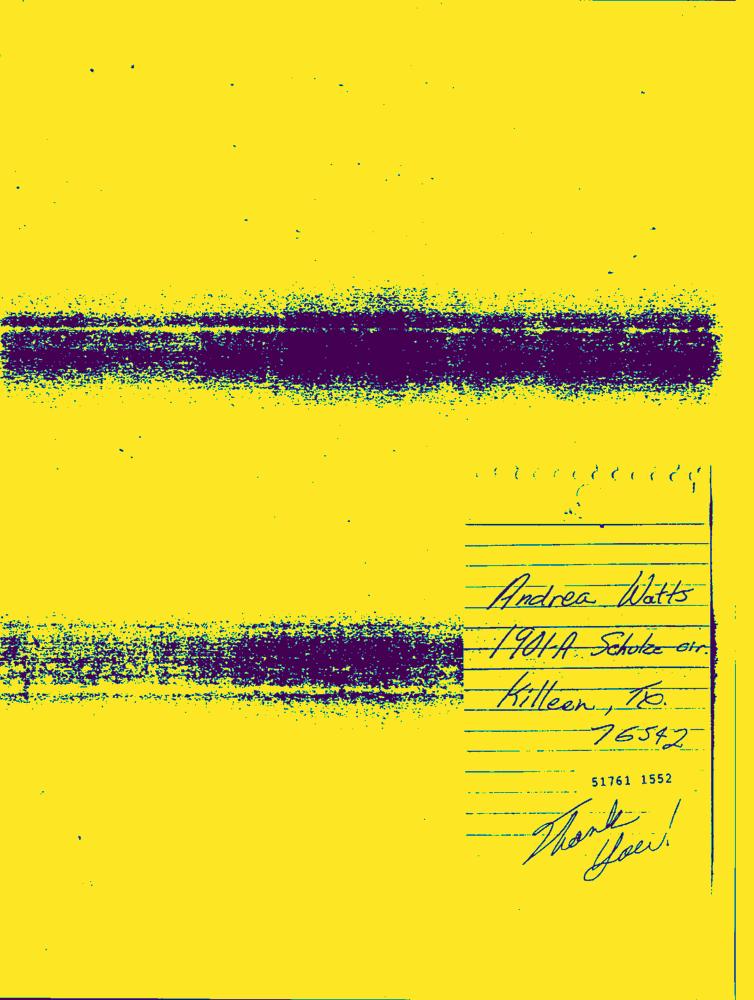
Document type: Hand-Written